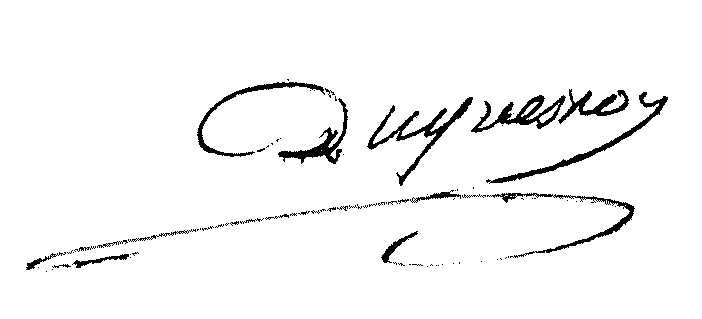
Signature of: adrien duquesnoy